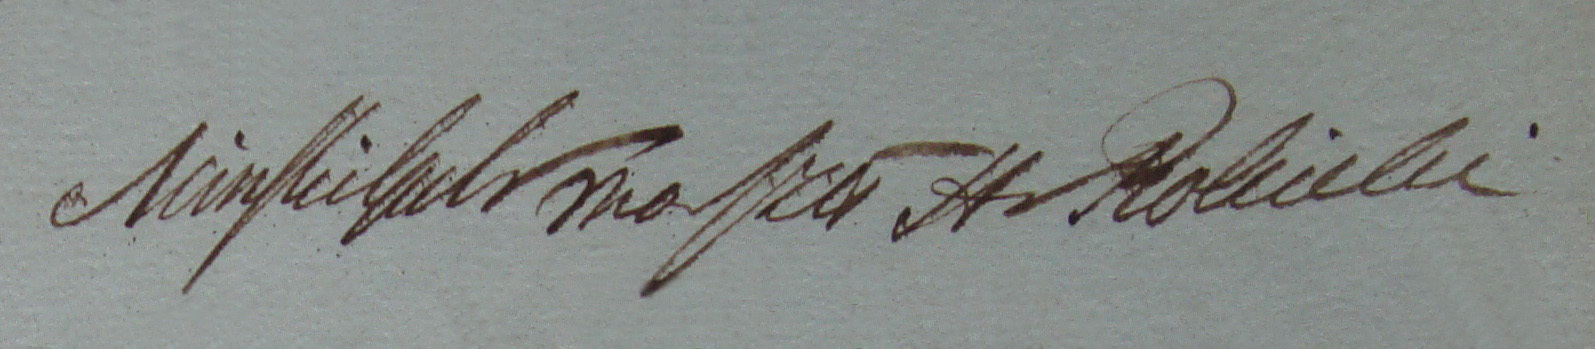
Signature of: ludwik rokicki